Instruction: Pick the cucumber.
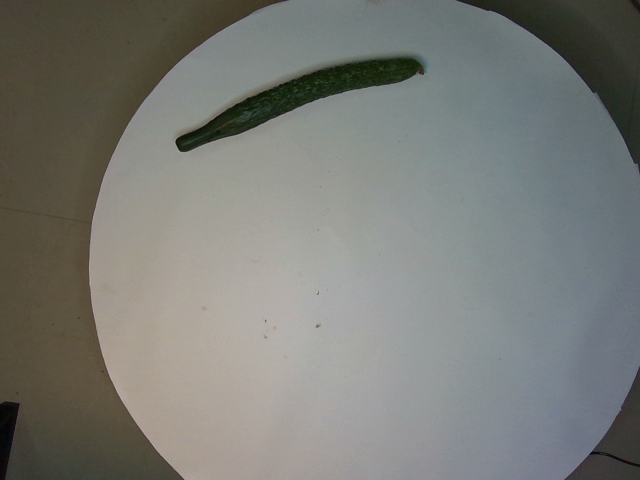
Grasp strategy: vertical